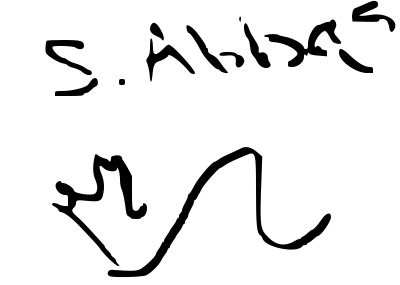
Signature of: abbas araghchi